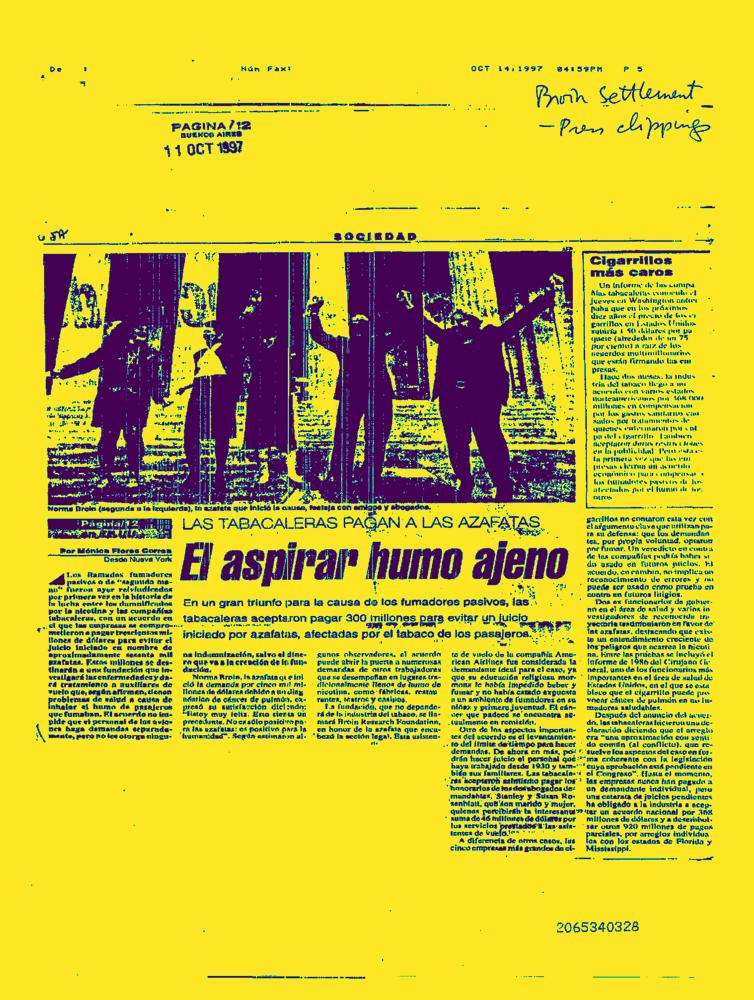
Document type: News-Article